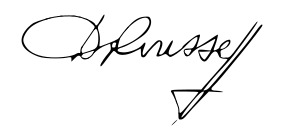
Signature of: dilma rousseff